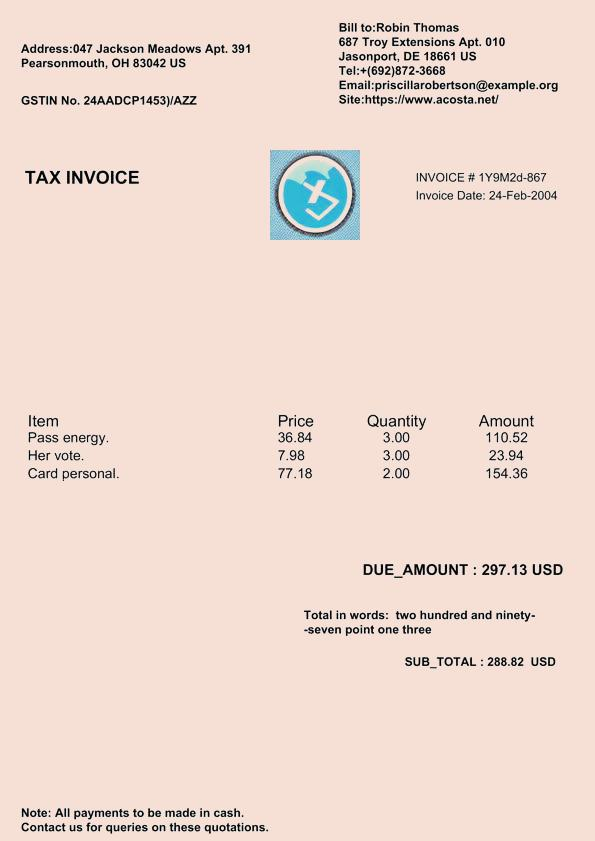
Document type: Invoice